Retrieve the amount in words, amount in figures, name of the payee, date on the cheque, and the bank name from the image.
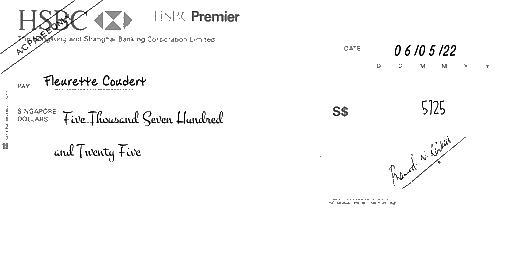
amt_in_words: Five Thousand Seven Hundred and Twenty Five
amt_in_figures: 5725
payee_name: Fleurette Coudert
bank_name: HSBC
cheque_date: 06/05/22